Question: Can you provide the account number mentioned in the document?
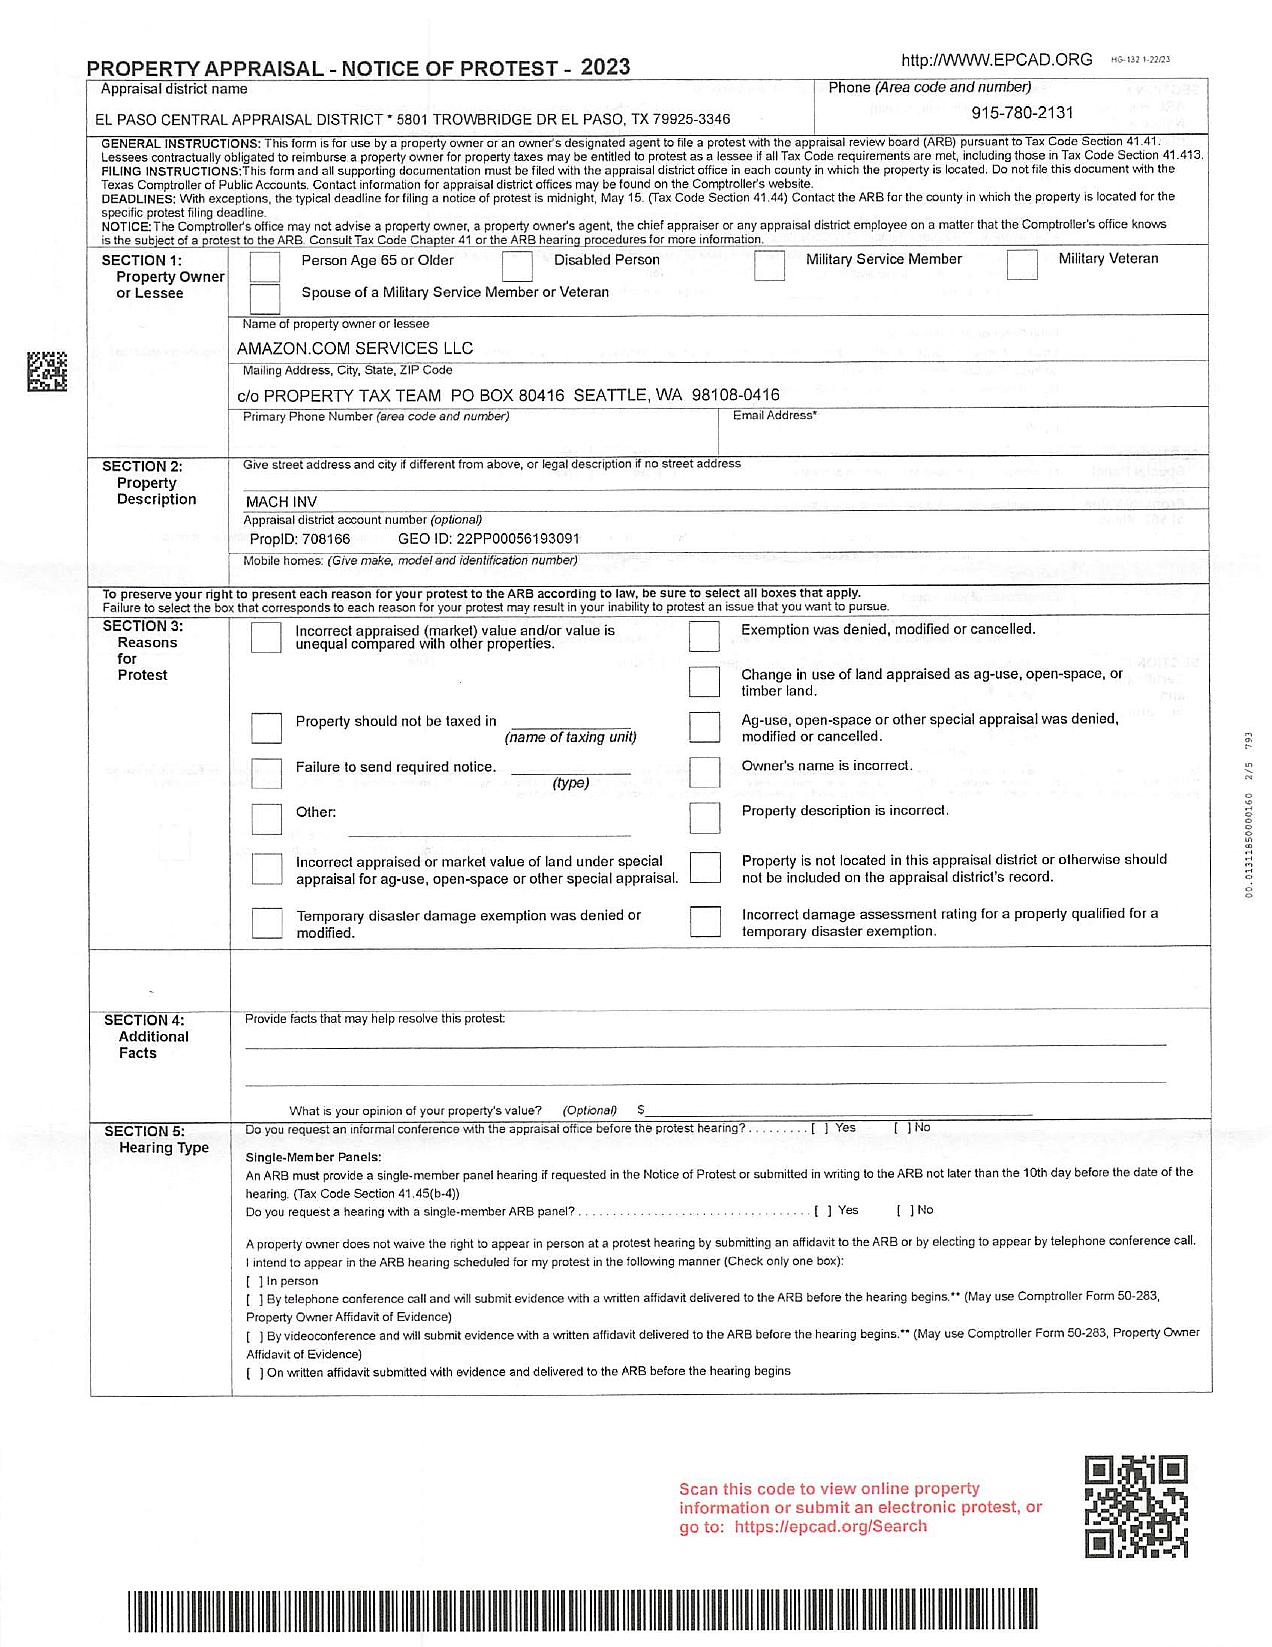
Answer: "708166"